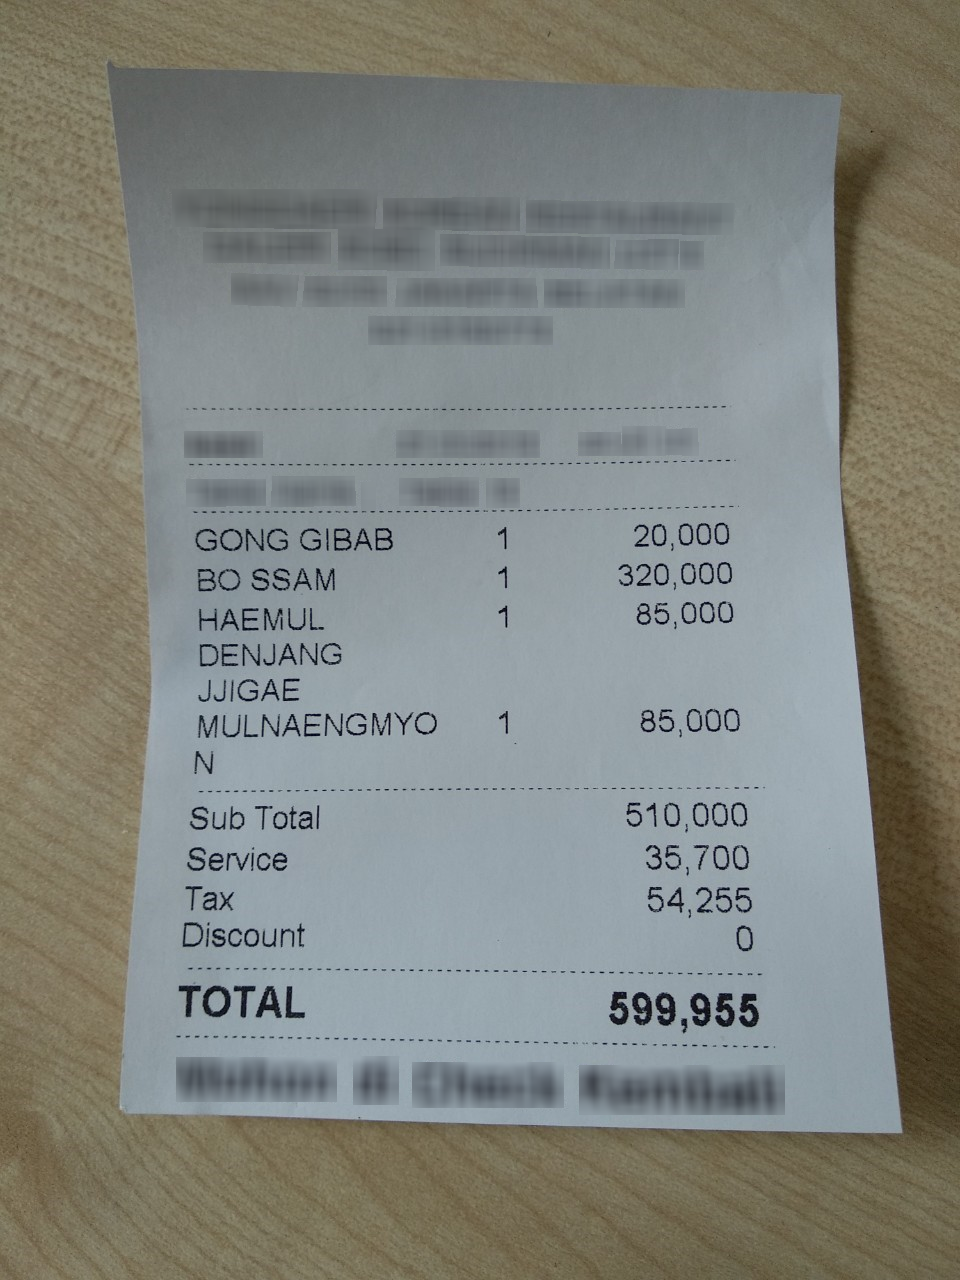
Number of items: 4
Subtotal: 510,000
Service charge: 35,700
Tax: 54,255
Total: 599,955
OCR text regions:
text: GONG
text: GIBAB
text: 1
text: 20,000
text: BO
text: SSAM
text: 1
text: 320,000
text: HAEMUL
text: DENJANG
text: JJIGAE
text: 1
text: 85,000
text: MULNAENGMYO
text: N
text: 1
text: 85,000
text: Sub
text: Total
text: 510,000
text: Service
text: 35,700
text: Tax
text: 54,255
text: Discount
text: 0
text: TOTAL
text: 599,955